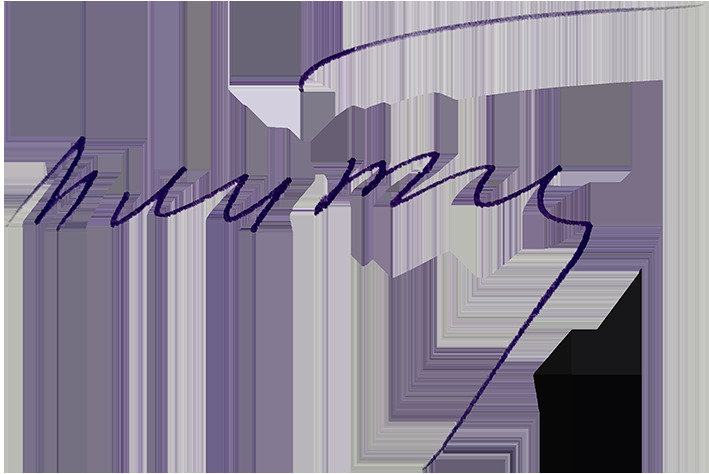
Signature of: ivan lutak